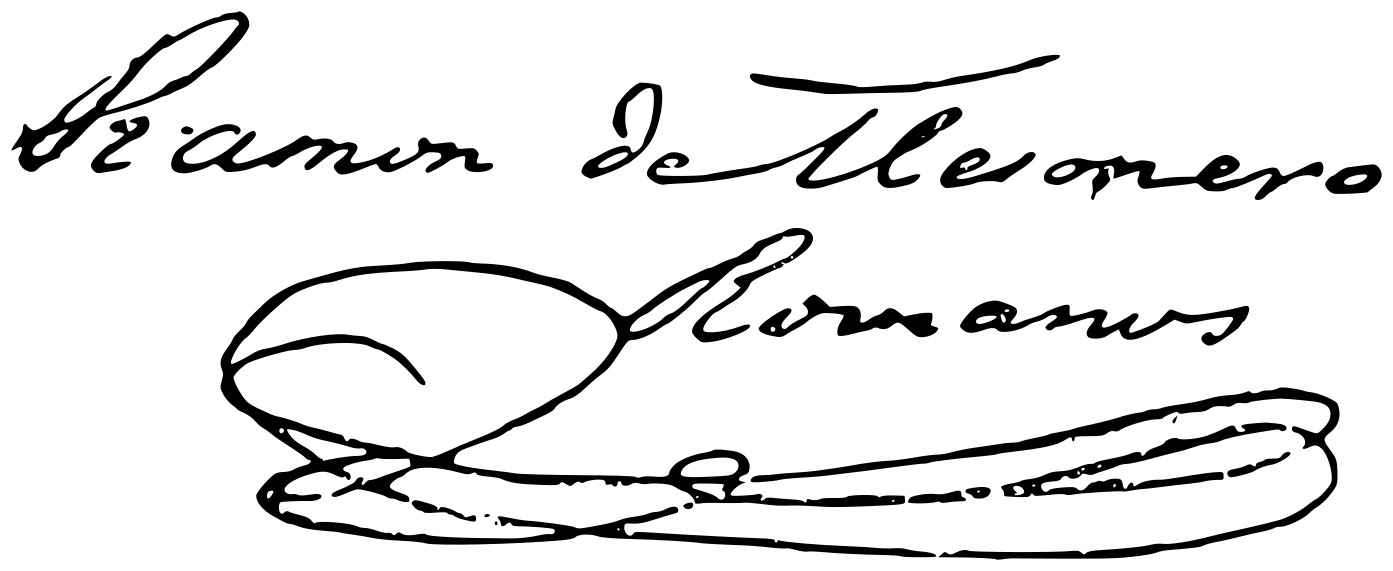
Signature of: ramón de mesonero romanos